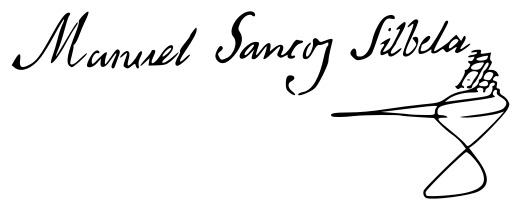
Signature of: manuel silvela y garcía de aragón